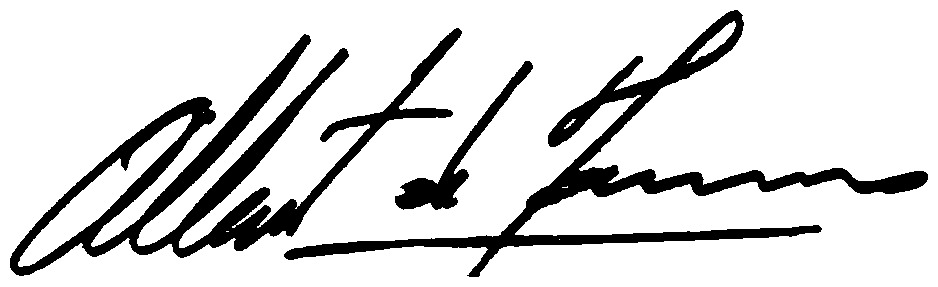
Signature of: albert ii prince of monaco